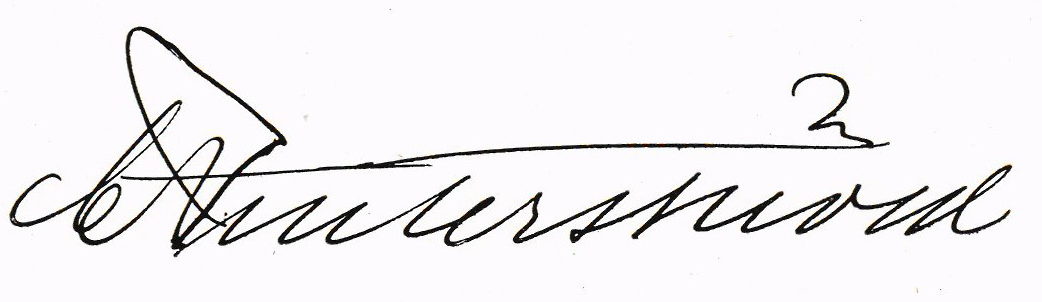
Signature of: carl axel reuterskiöld